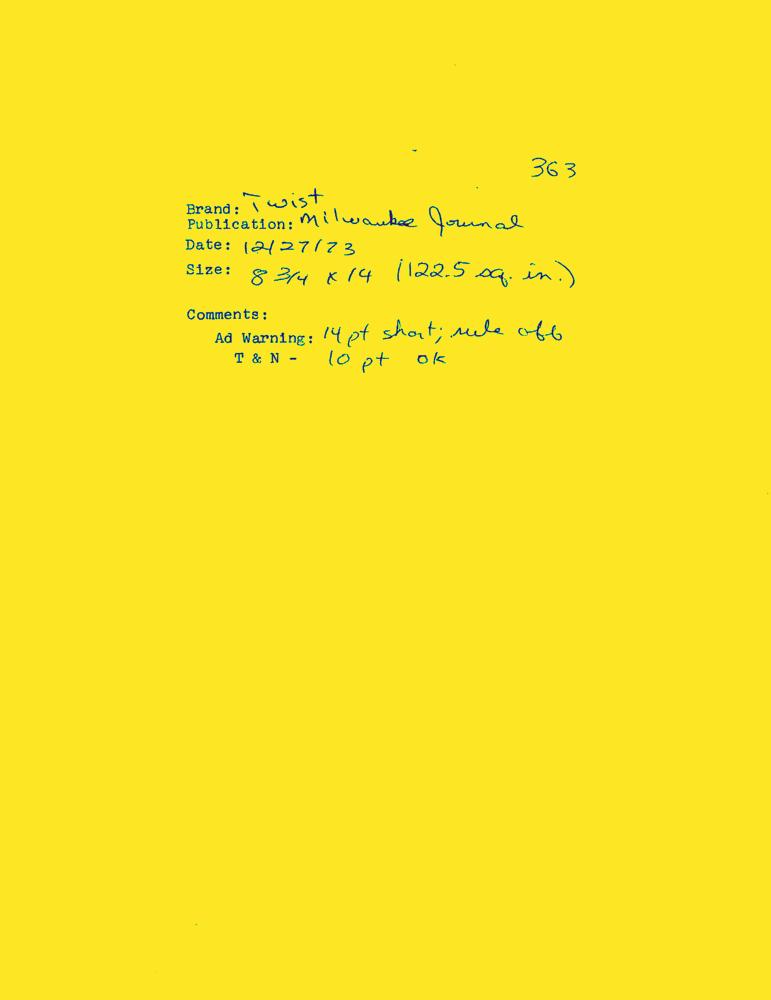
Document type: AD